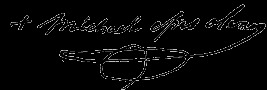
Signature of: michael portier